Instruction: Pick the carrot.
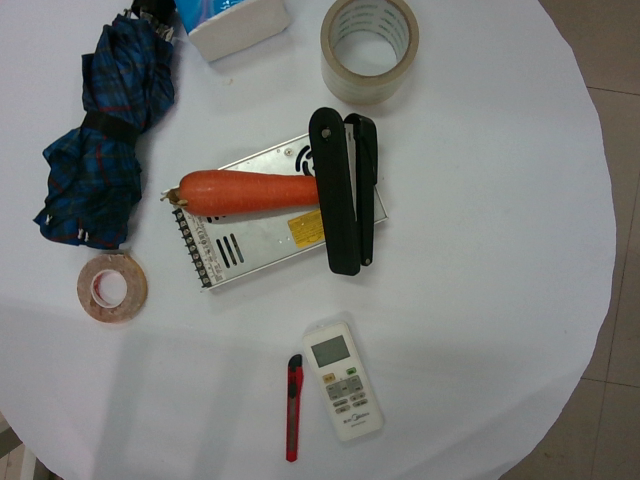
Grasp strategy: vertical